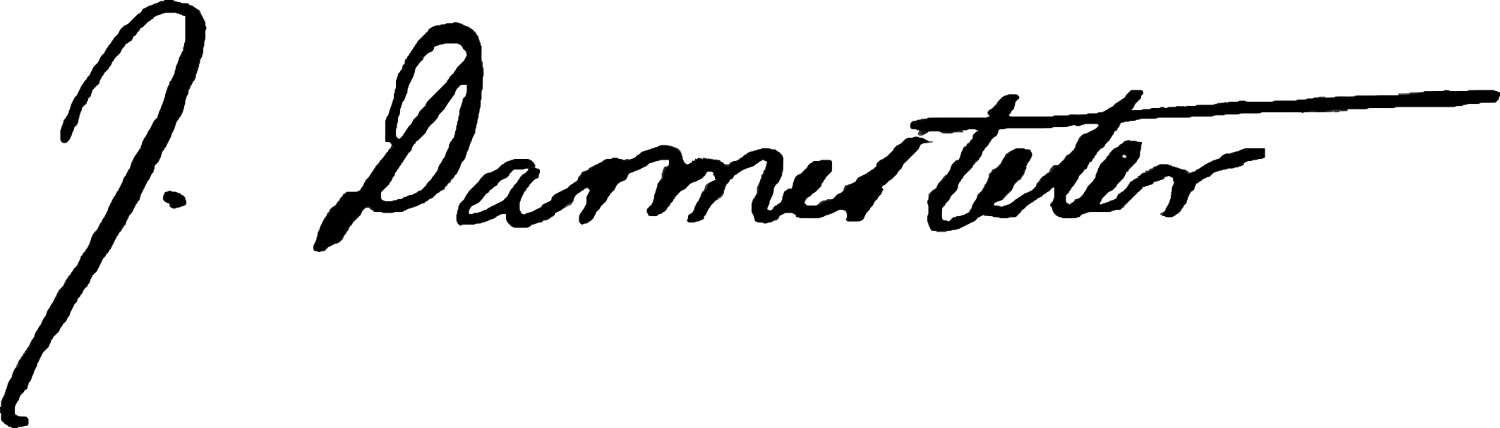
Signature of: james darmesteter